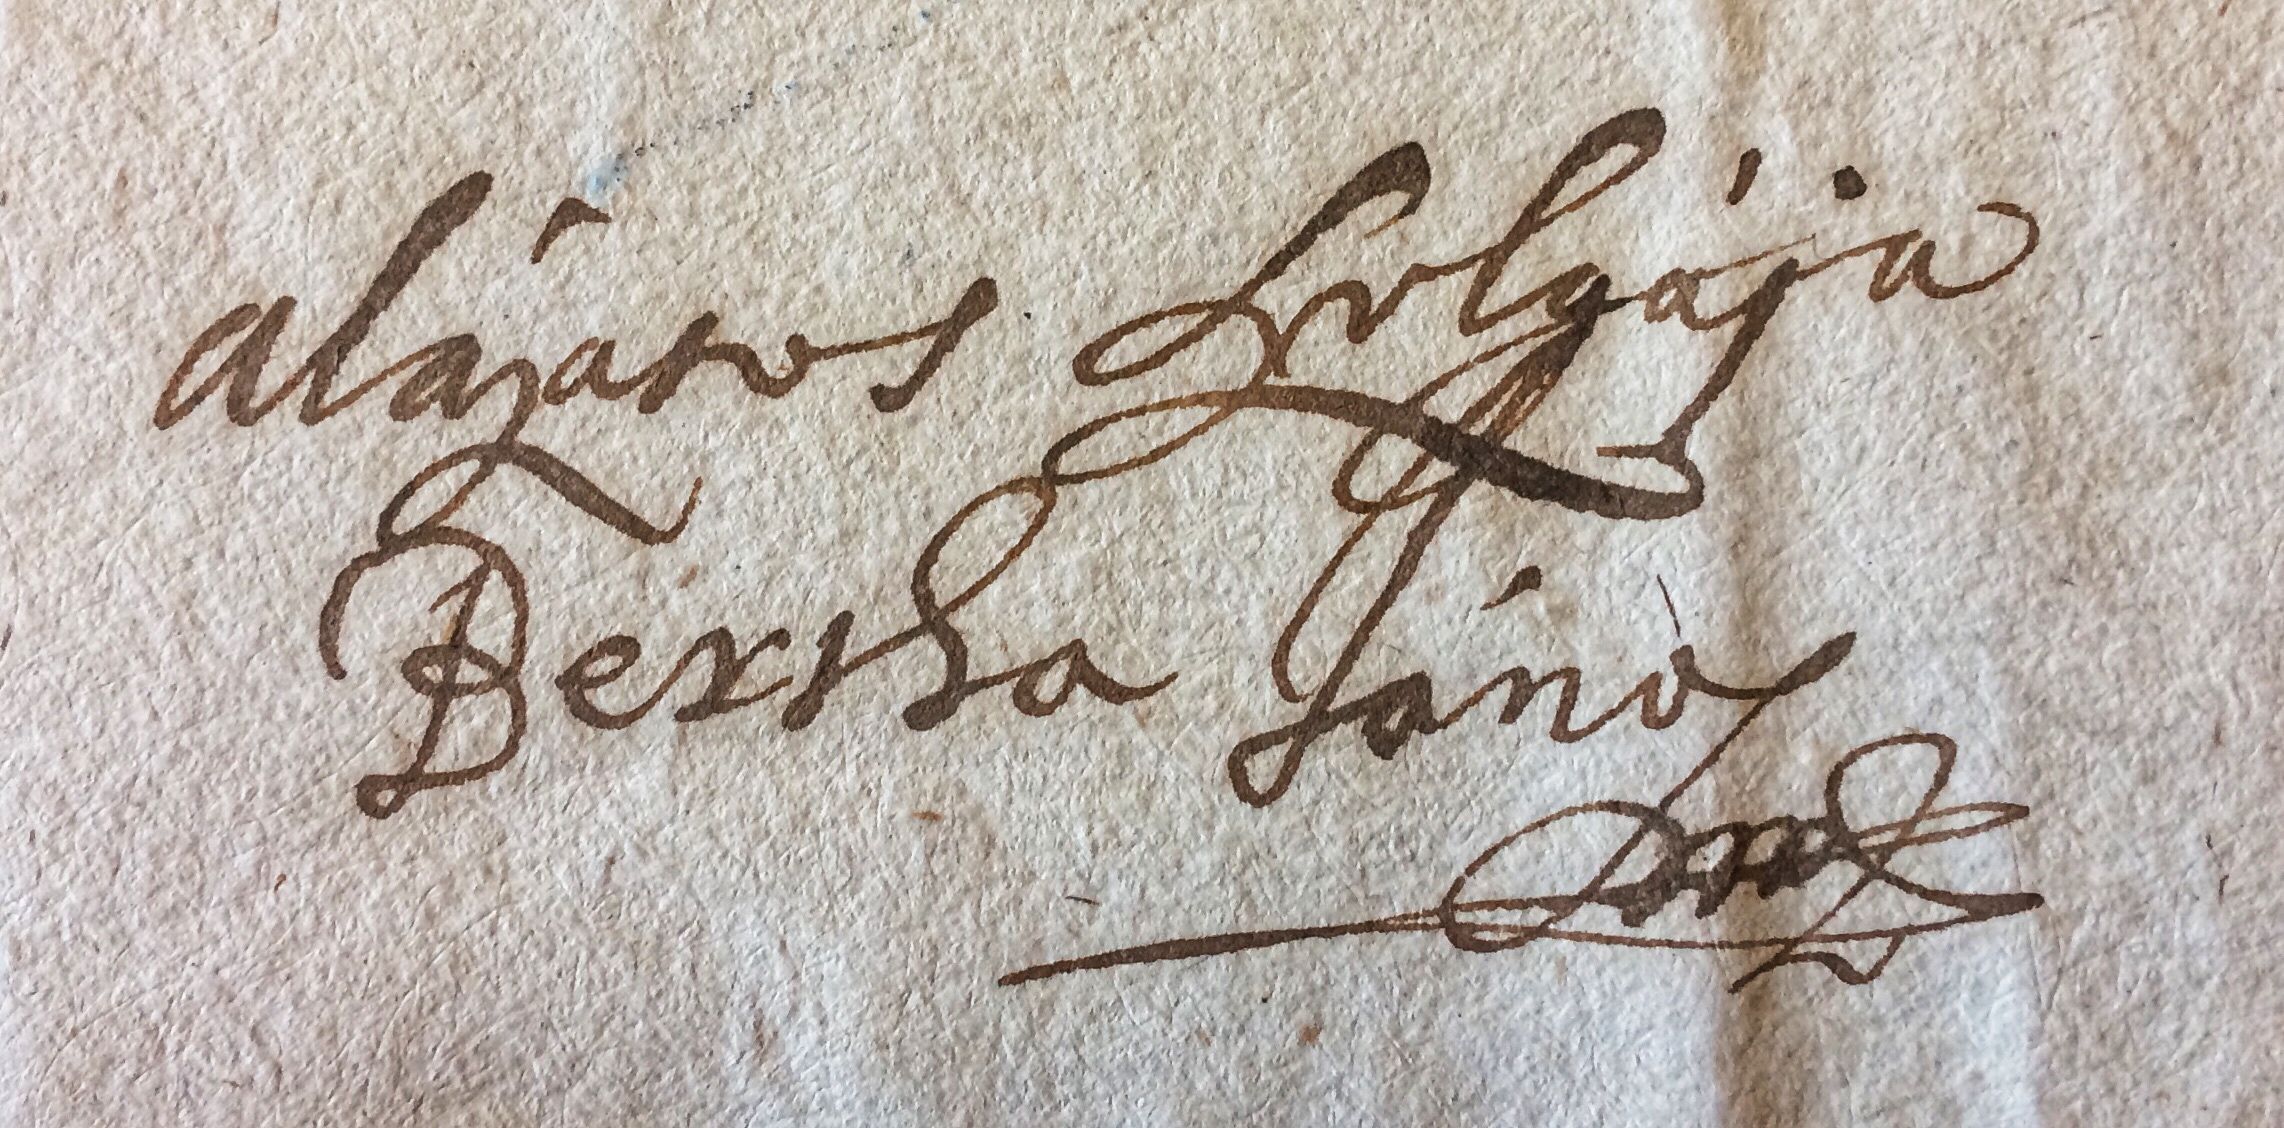
Signature of: jános bertha